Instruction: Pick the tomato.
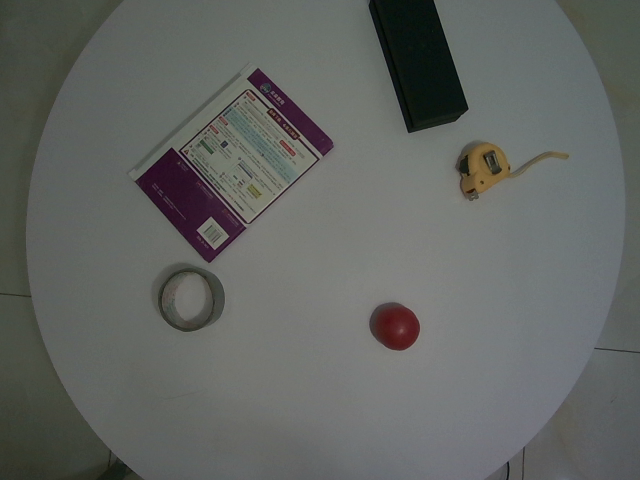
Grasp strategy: vertical